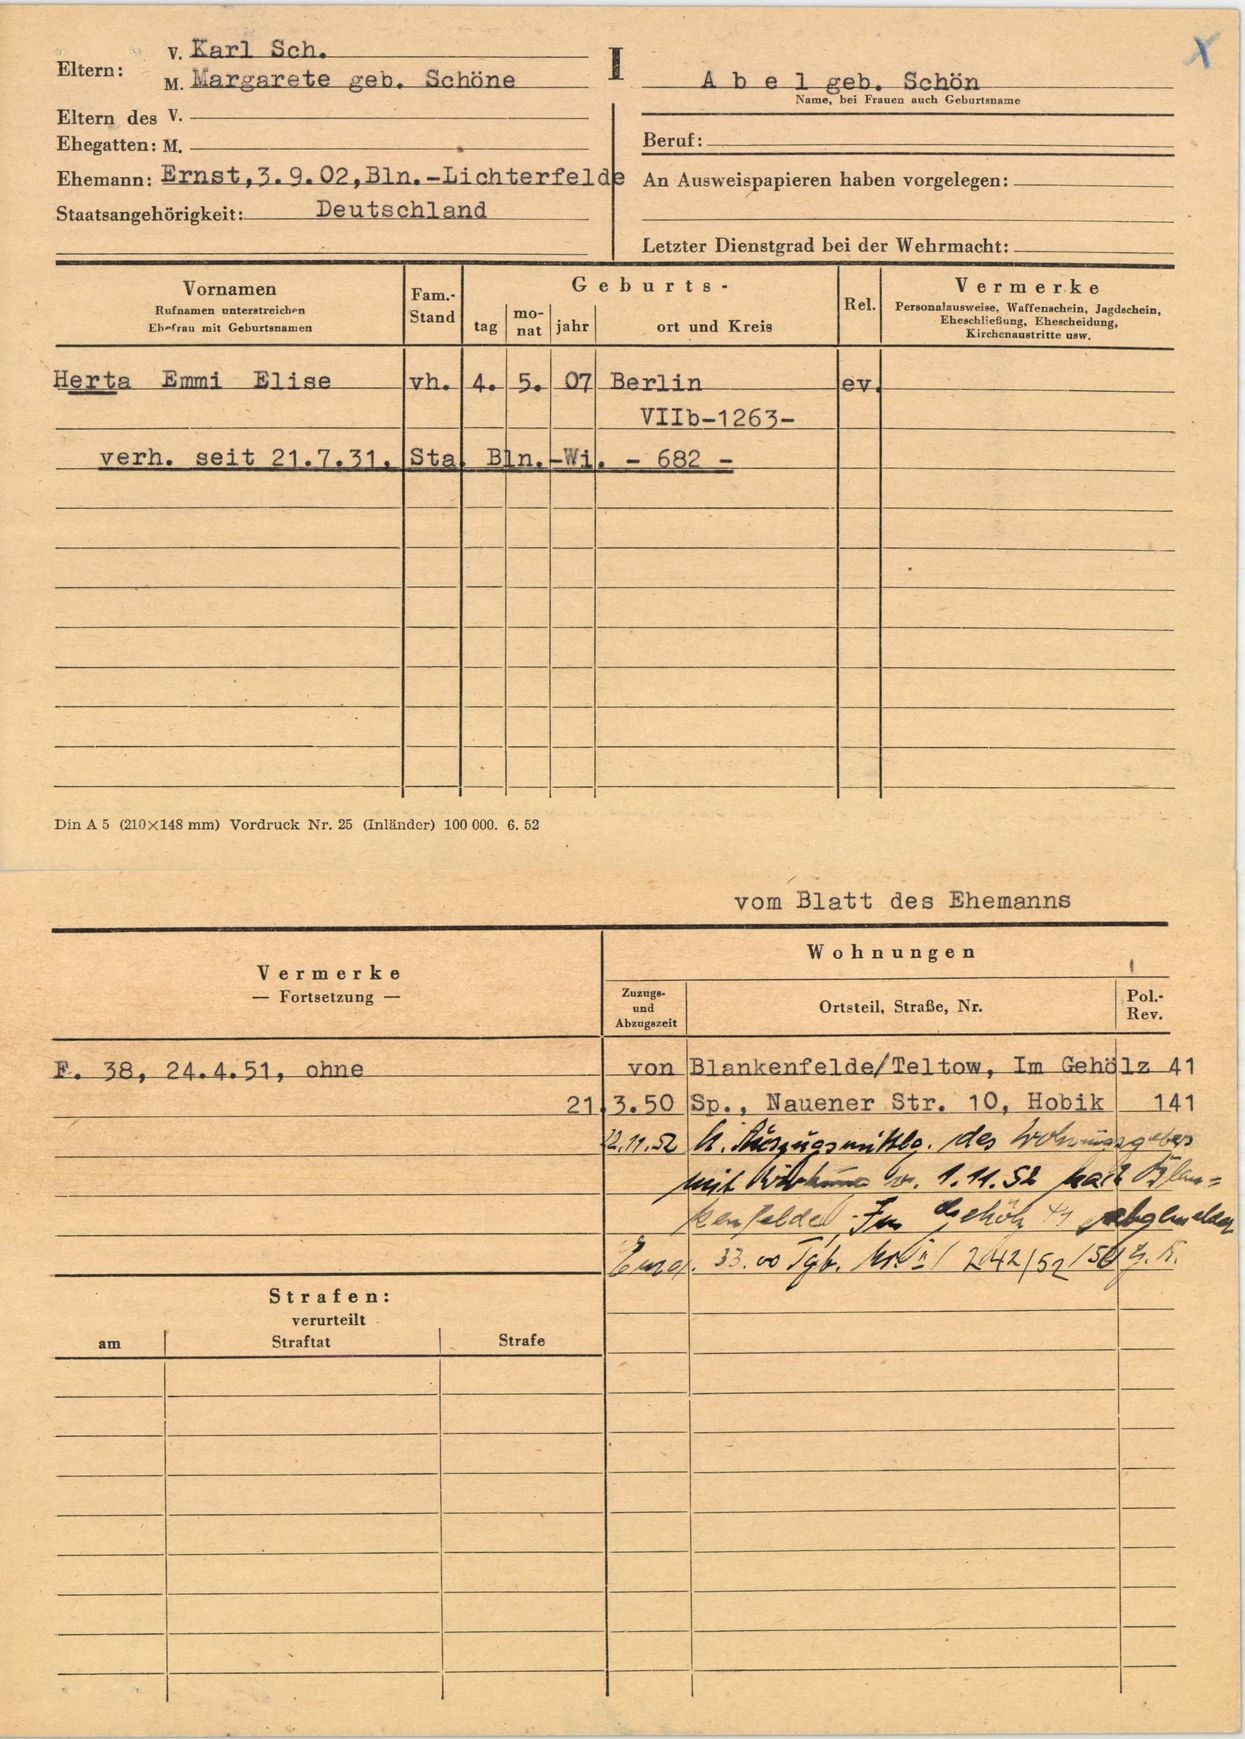
Abel geb. Schön